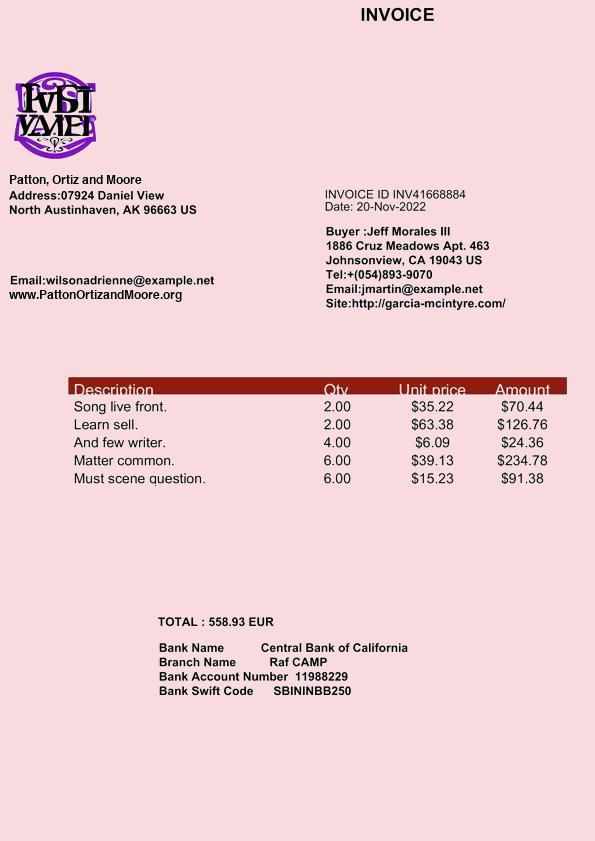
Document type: Invoice